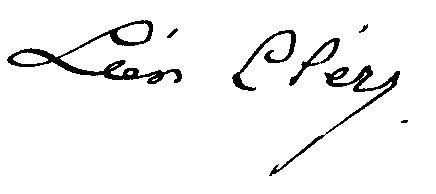
Signature of: léon cléry